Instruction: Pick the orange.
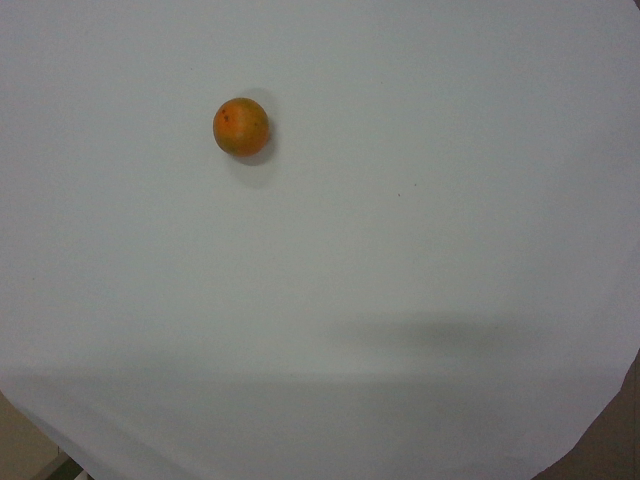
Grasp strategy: vertical